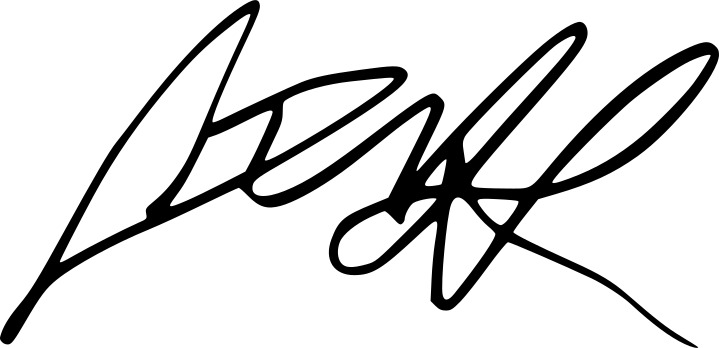
Signature of: vanessa hudgens